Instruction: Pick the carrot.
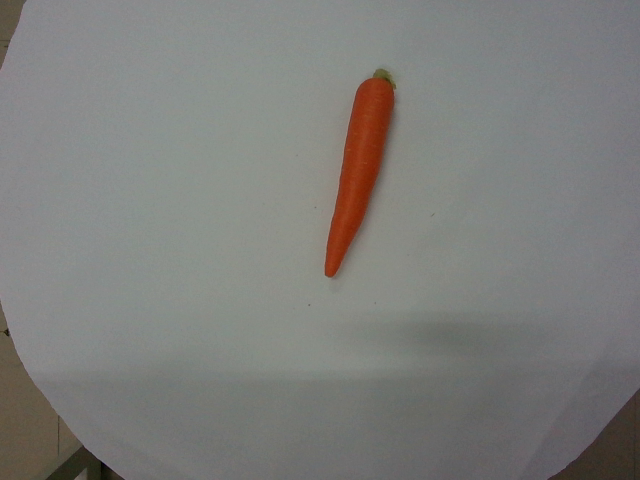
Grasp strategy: vertical